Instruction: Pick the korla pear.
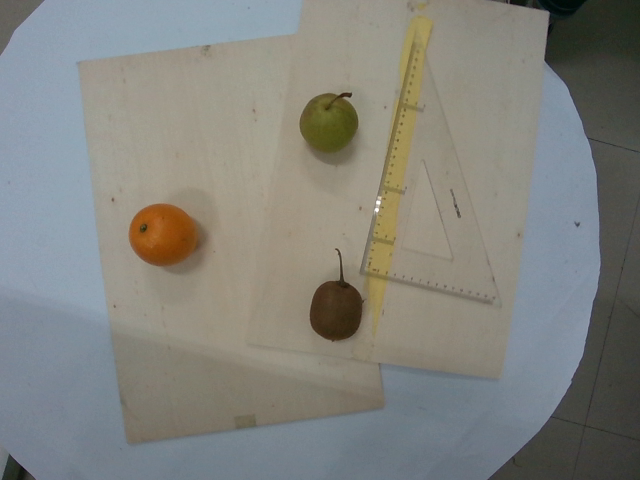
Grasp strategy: vertical